Question: What is the mailing or notice date provided in the document?
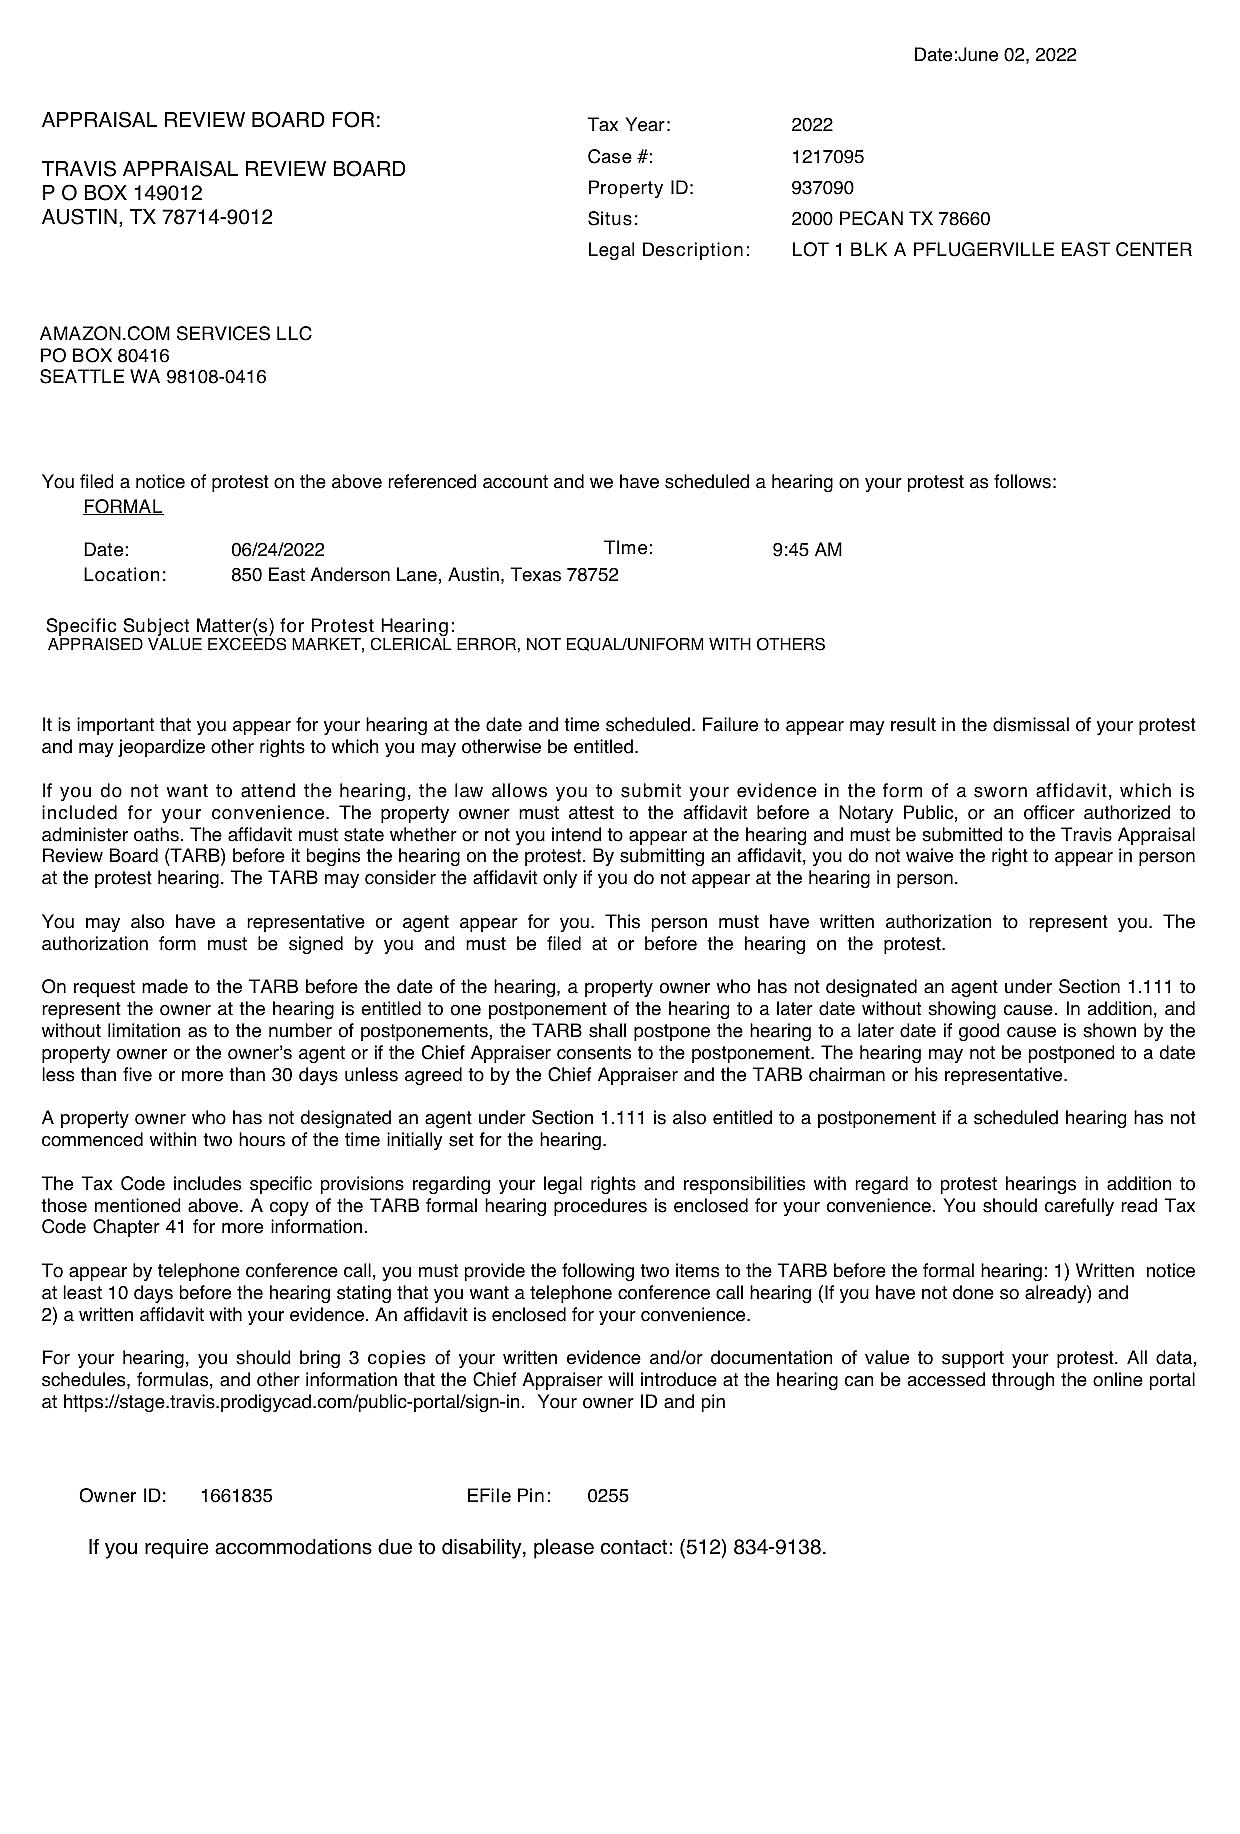
Answer: "Date:June 02, 2022"